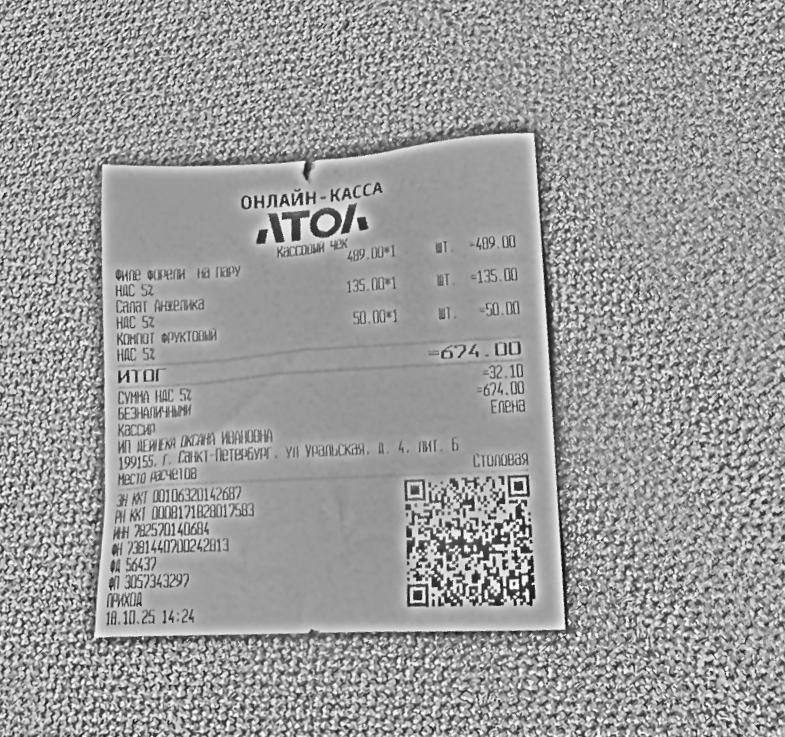
Продавец: ИП ДЕЙНЕКА ОКСАНА ИВАНОВНА
ИНН: 782570140684
Дата: 18.10.25 14:24
Товары: Филе форели на пару; Салат Анжелика; КОМПОТ ФРУКТОВЫЙ
Количество: 1; 1; 1
Цена: 409.00; 135.00; 50.00
Сумма: 409.00; 135.00; 50.00
Итого: 674.00